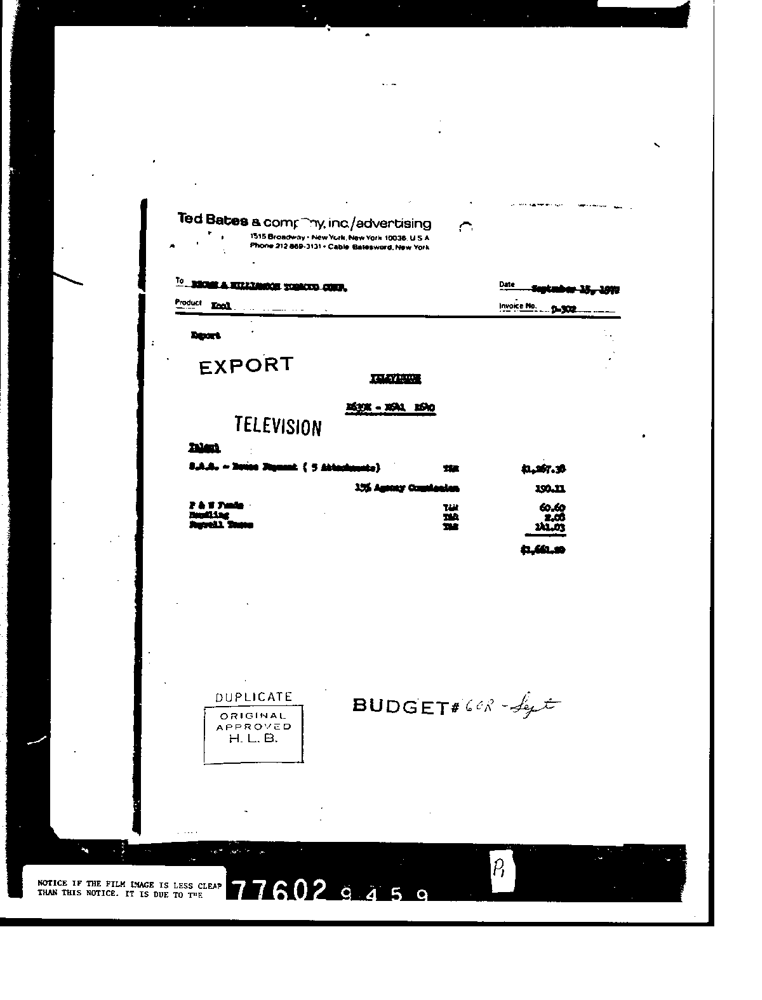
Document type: Invoice